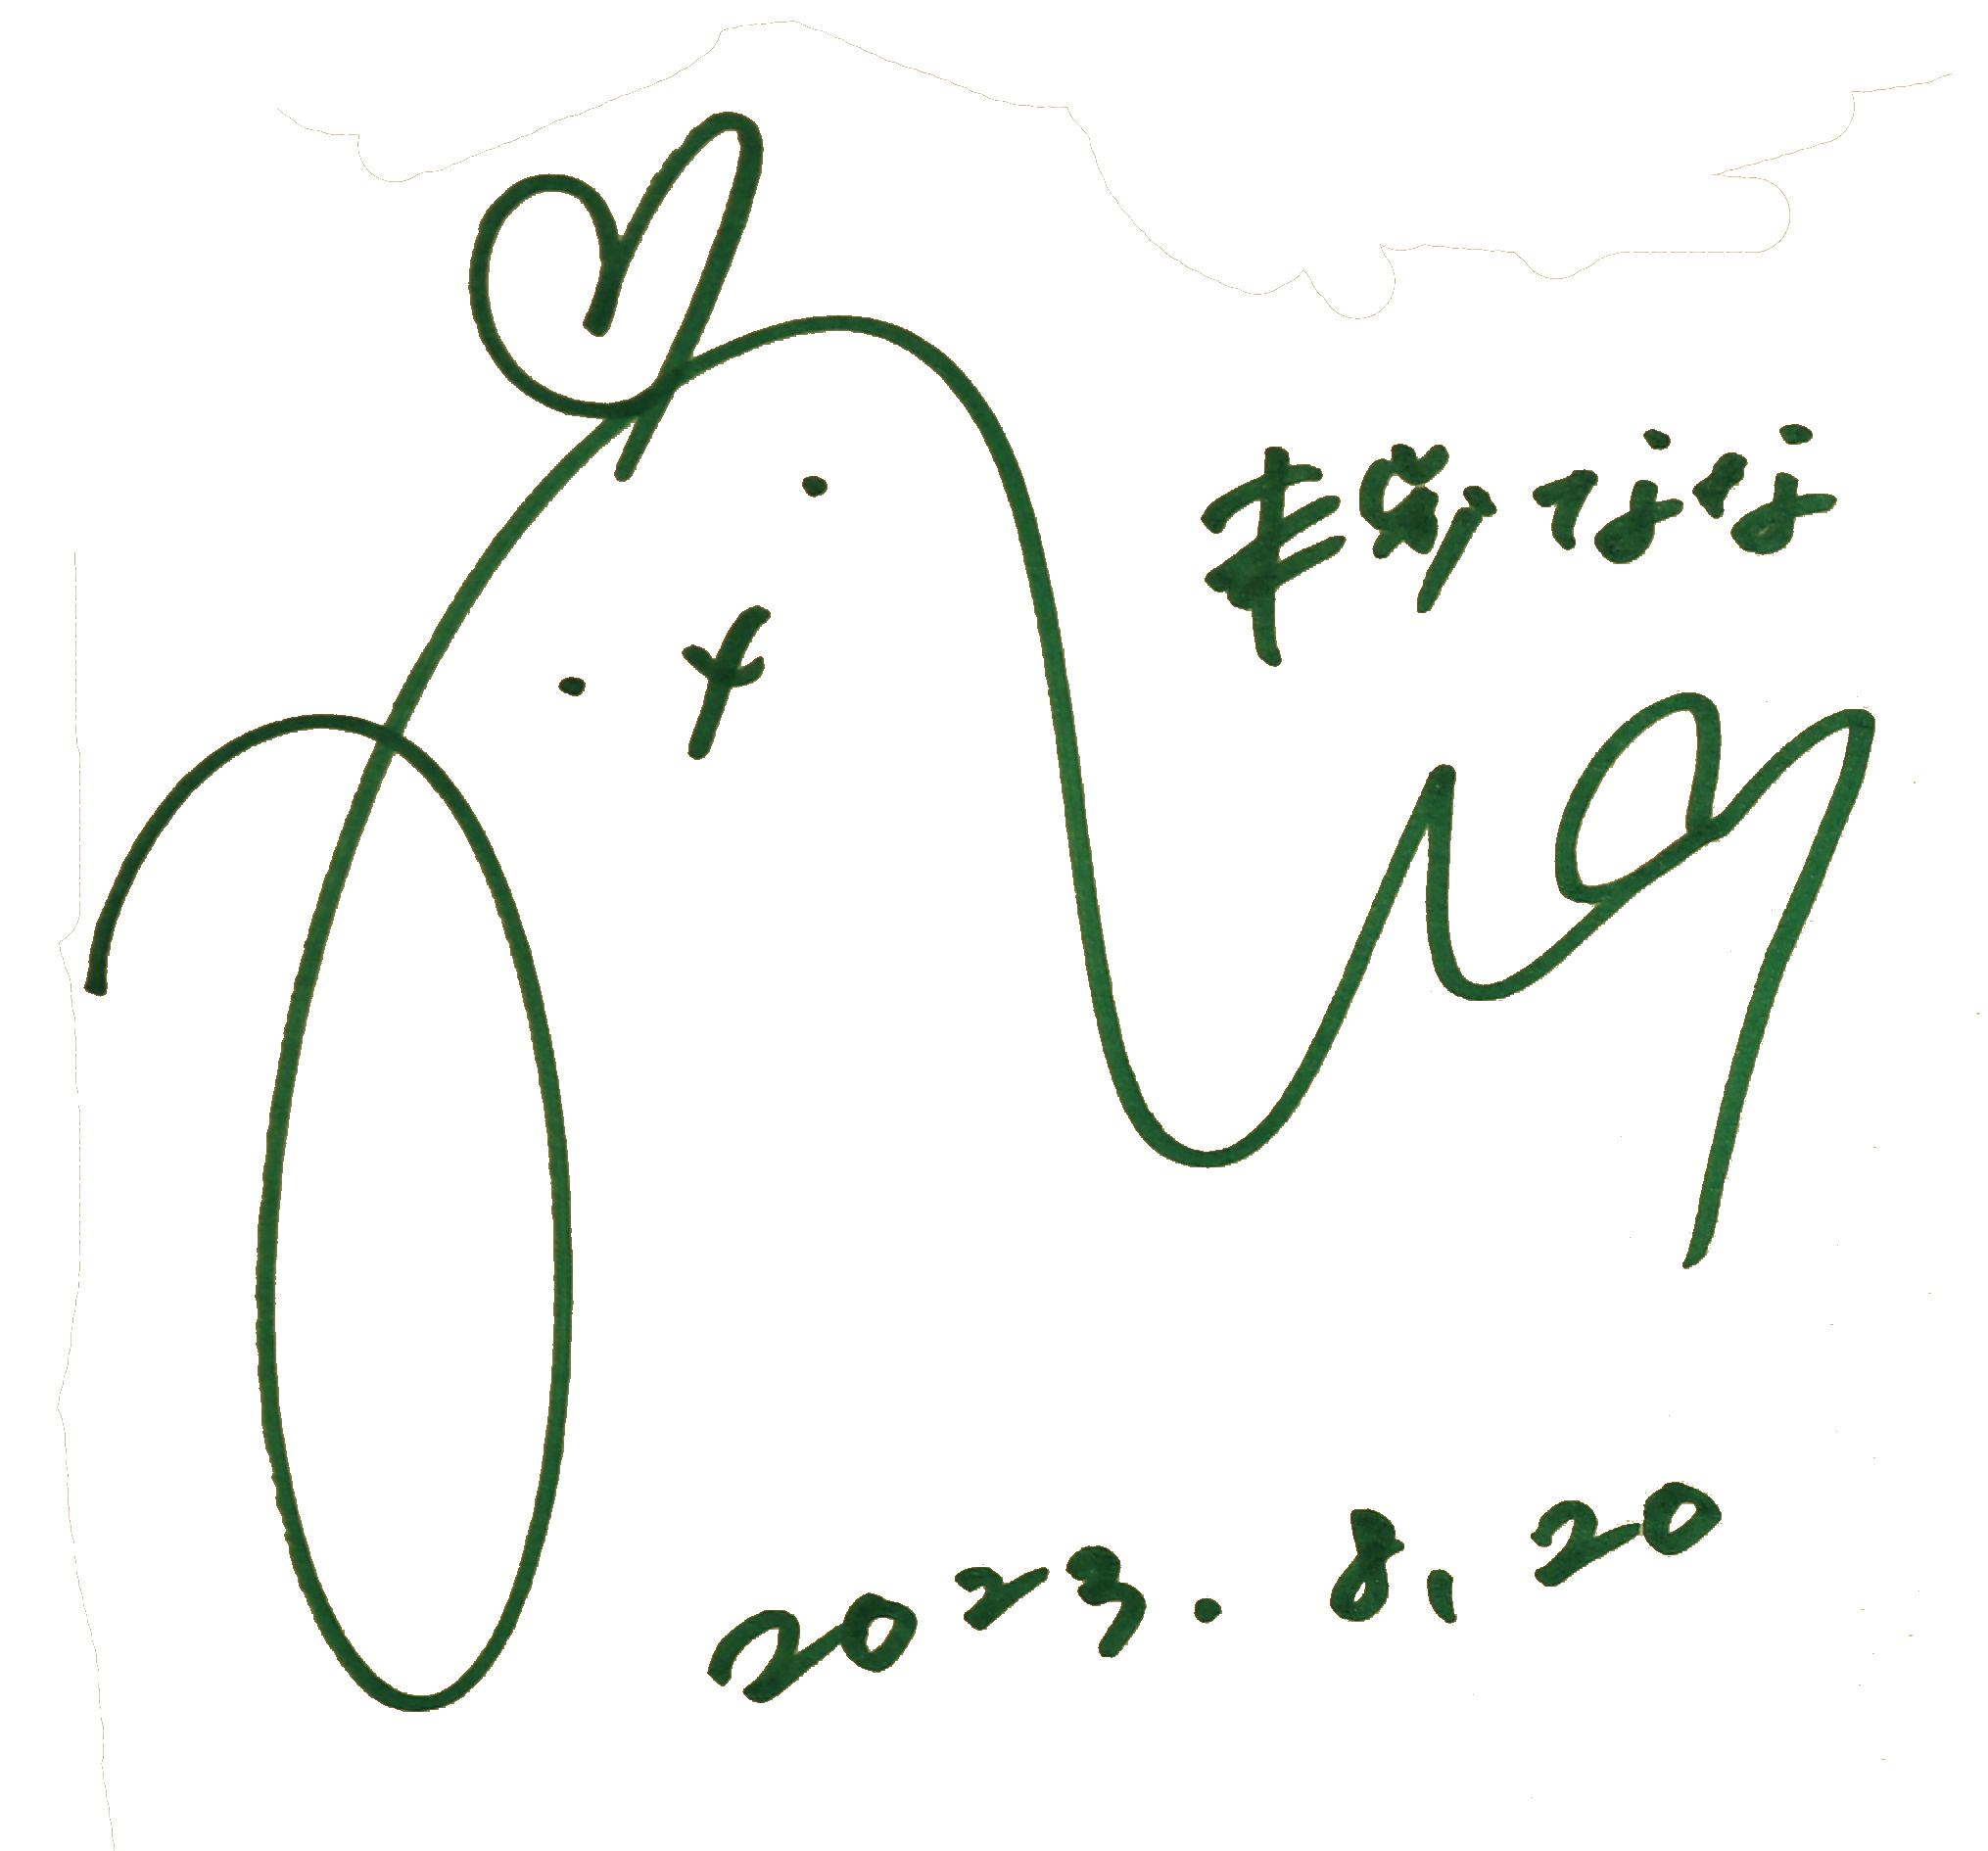
Signature of: nana miho